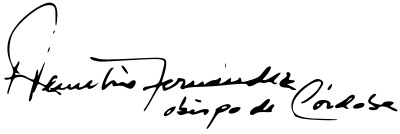
Signature of: demetrio fernández gonzález